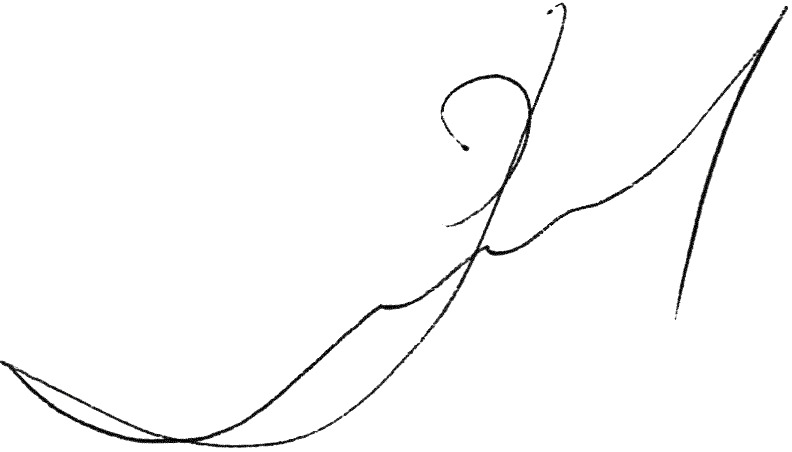
Signature of: oleksii reznikov